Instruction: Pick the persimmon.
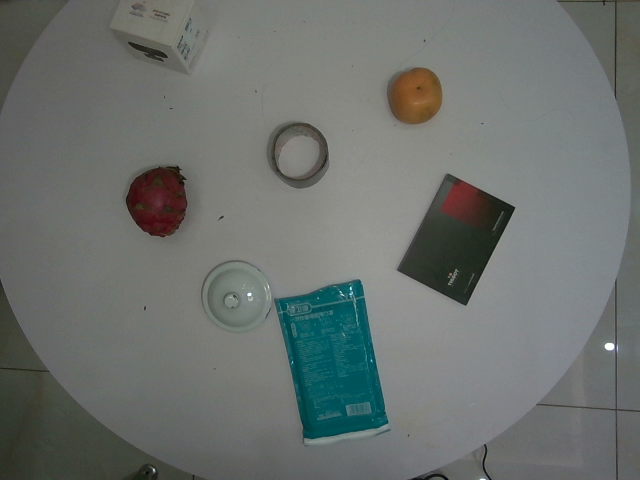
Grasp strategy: vertical